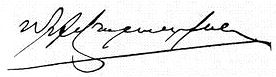
Signature of: mikayel varandian